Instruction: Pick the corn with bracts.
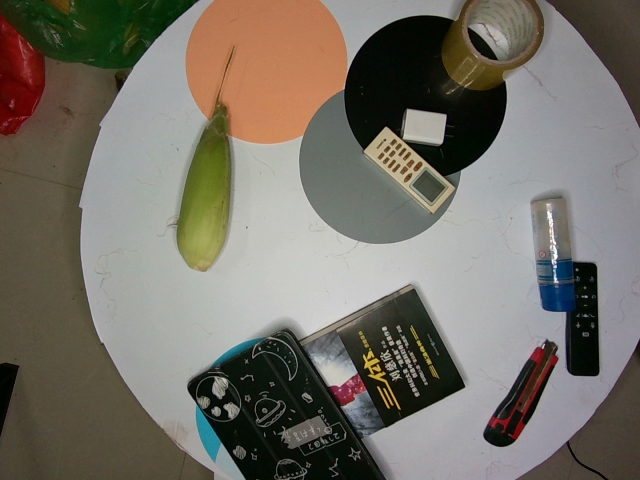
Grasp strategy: vertical